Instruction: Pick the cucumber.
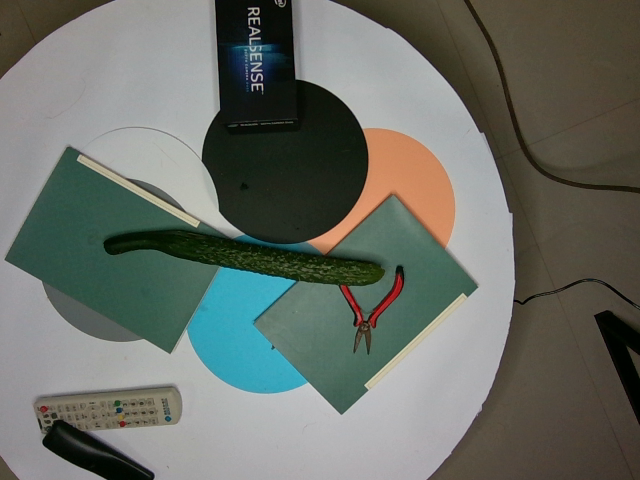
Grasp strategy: vertical